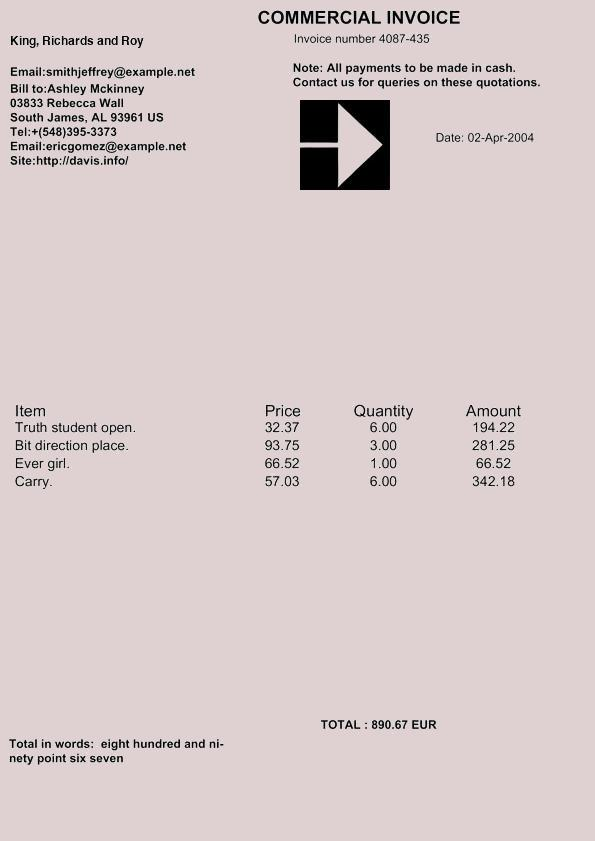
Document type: Invoice